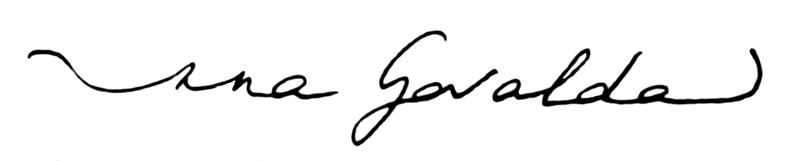
Signature of: anna gavalda